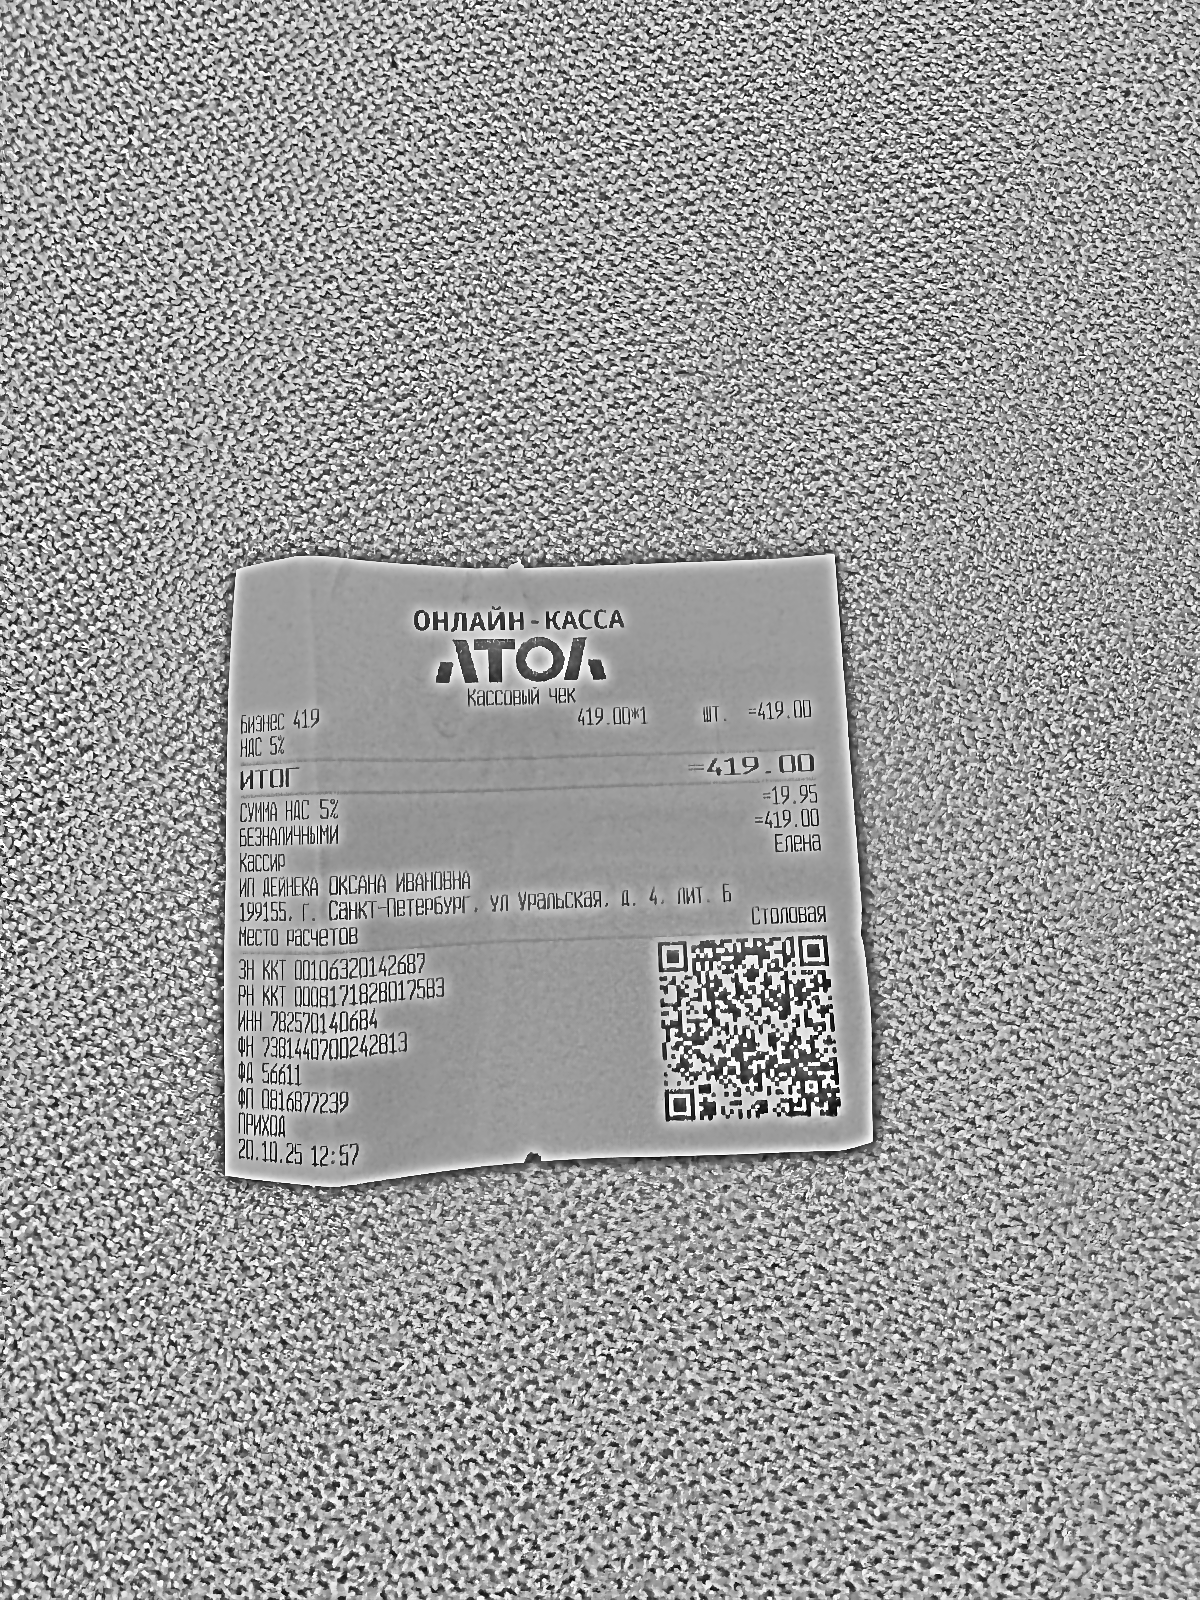
Продавец: ИП ДЕЙНЕКА ОКСАНА ИВАНОВНА
Дата: 20.10.25 12:57
Товары: Бизнес 419
Количество: 1
Цена: 419.00
Сумма: 419.00
Итого: 419